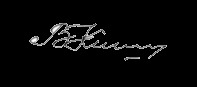
Signature of: viktor kotsur